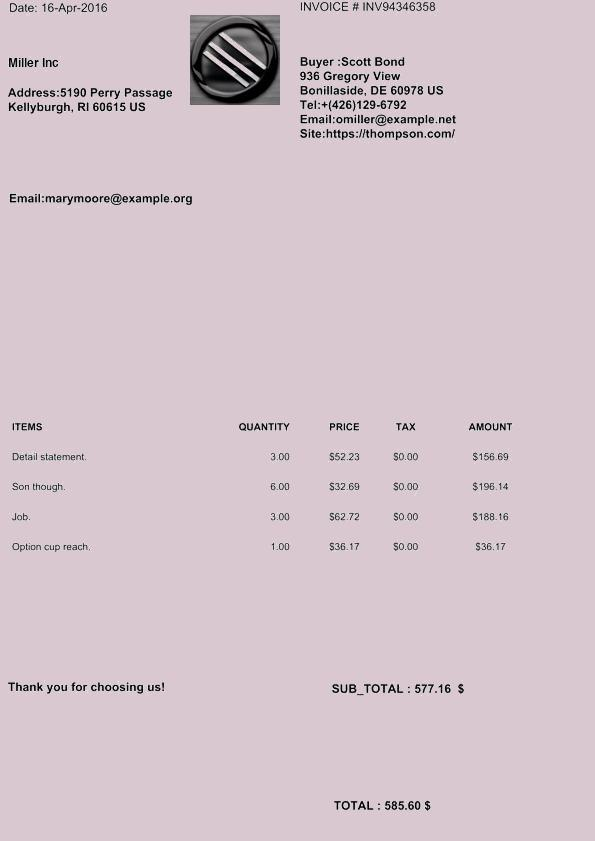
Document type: Invoice